Question: What might the diagnosis be?
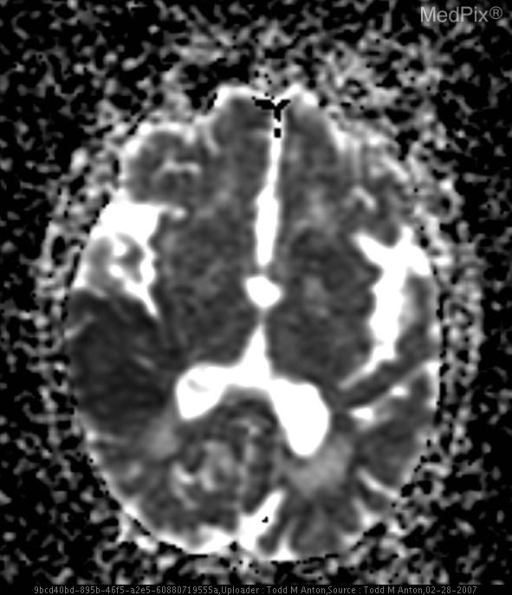
Answer: The possible diagnosis includes Ischemic stroke (embolus, thrombus, arterial dissection)
Hemorrhagic stroke
Malignancy.